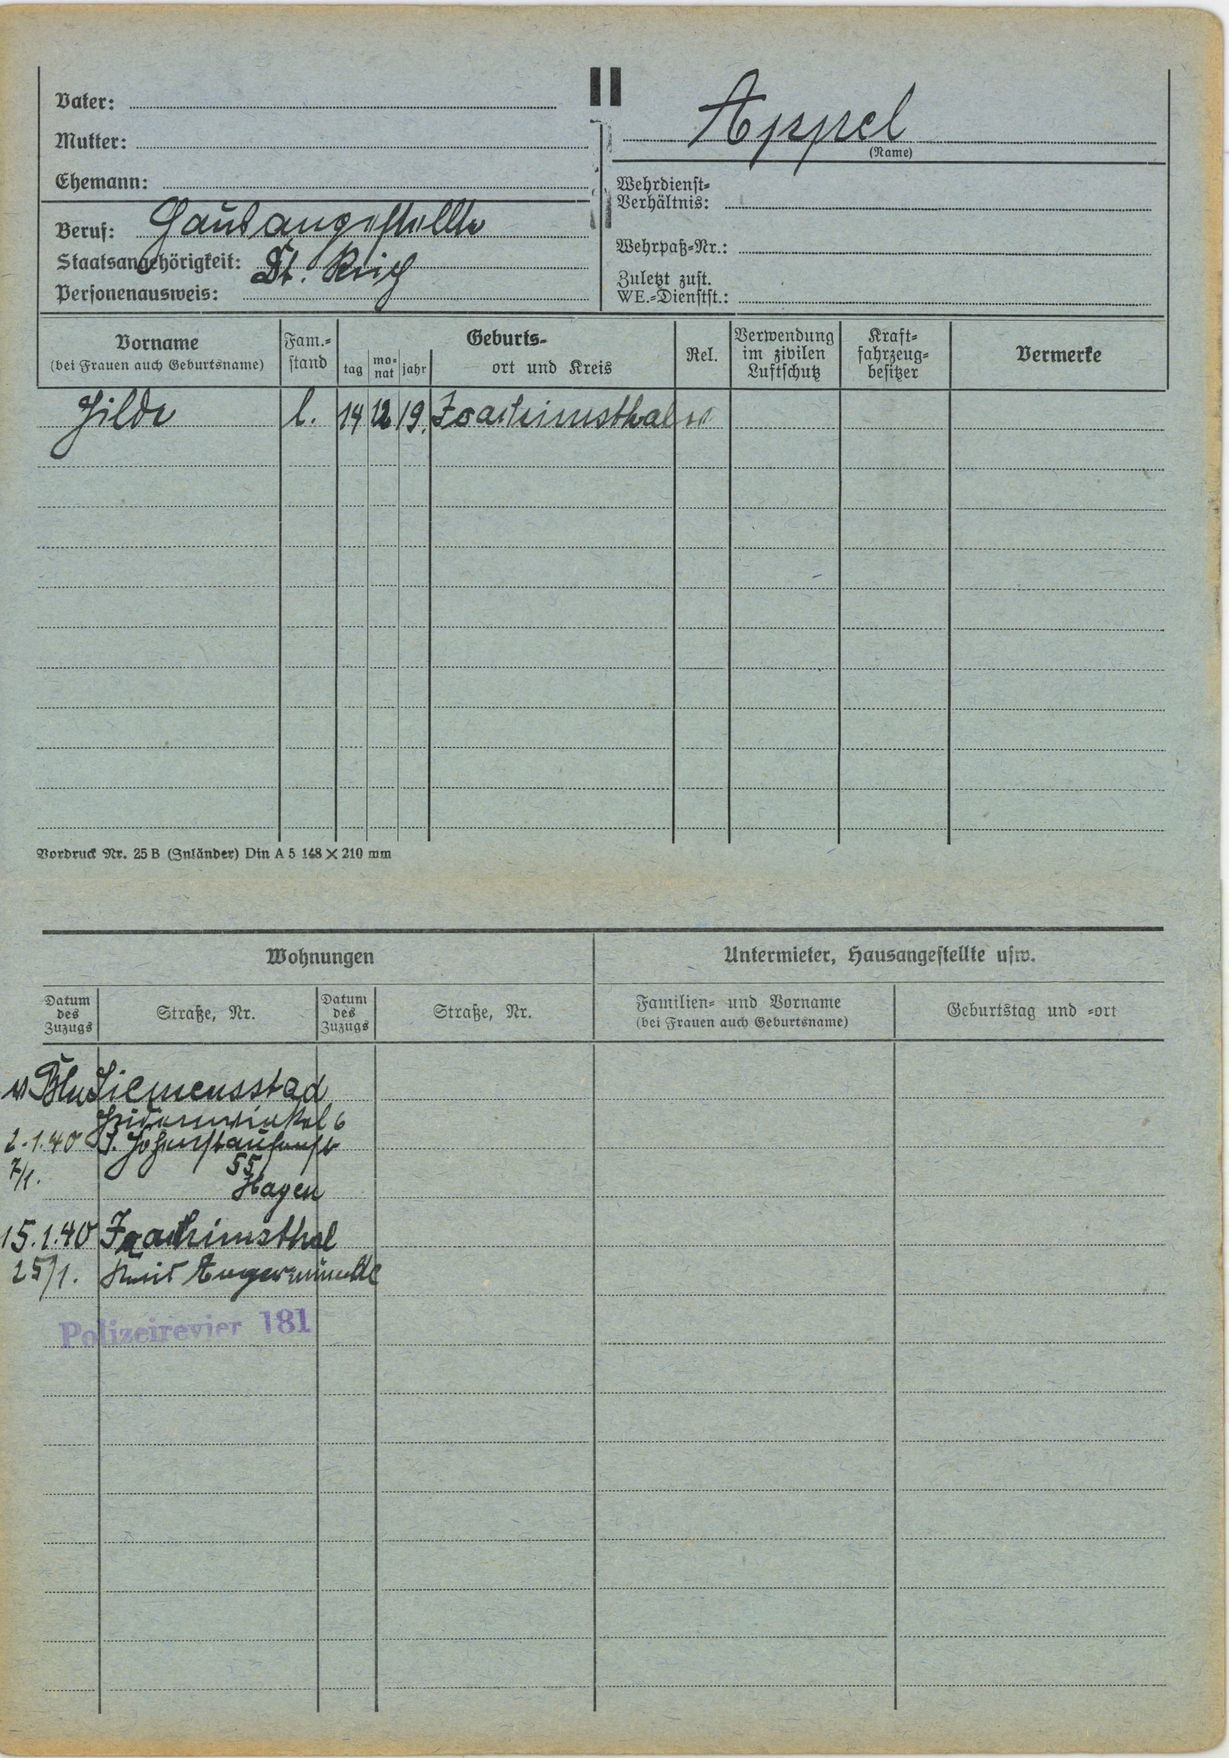
Appel